Question: What could the diagnosis suggest?
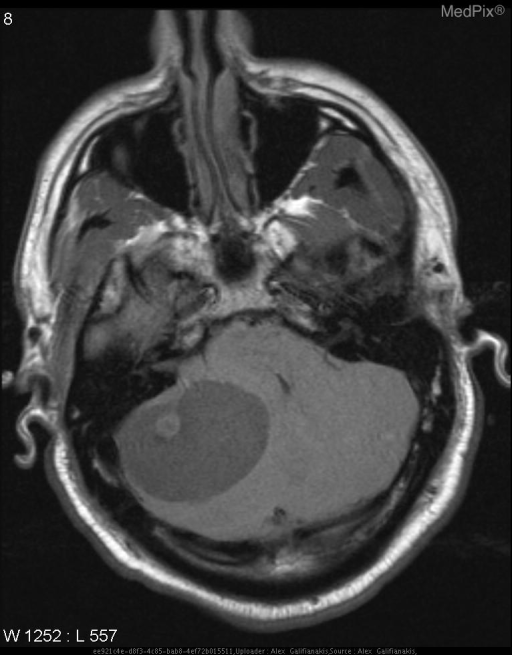
Answer: The possible diagnosis includes DDx for cyst with mural nodule:
Hemangioblastoma (cerebellar hemisphere)
Juvenile Pilocytic astrocytoma (pediatric)
Pilocystic Xanthoastrocytoma.